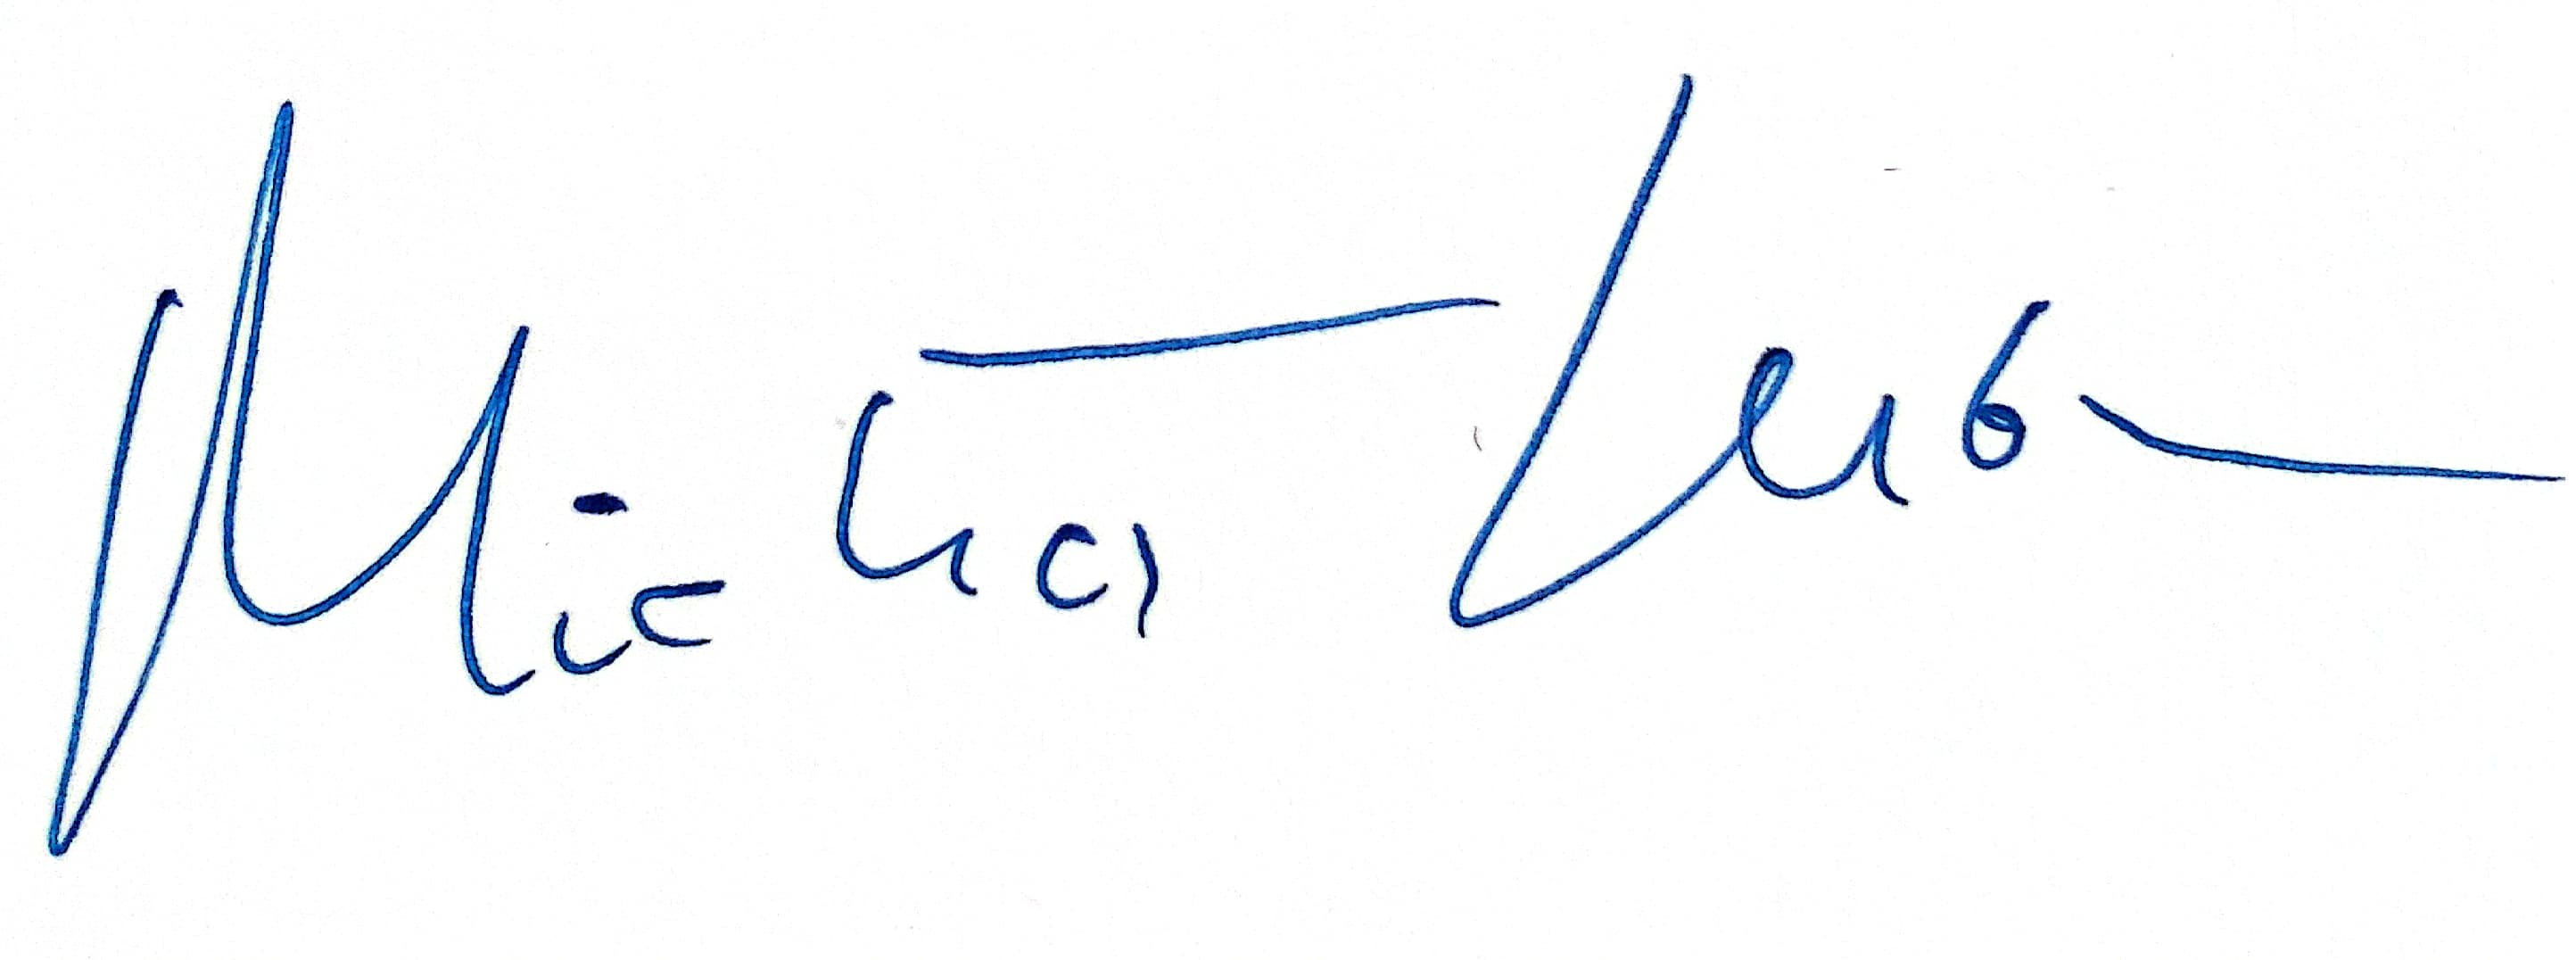
Signature of: michał lubina